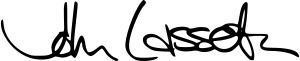
Signature of: john lasseter